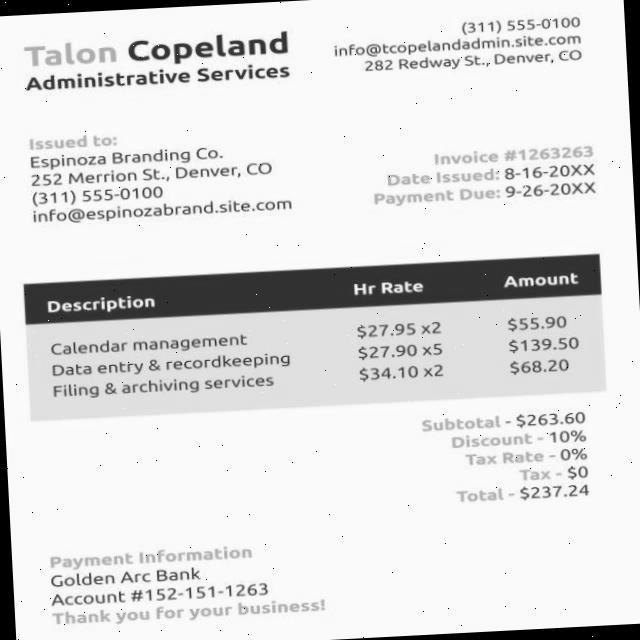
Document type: Invoice